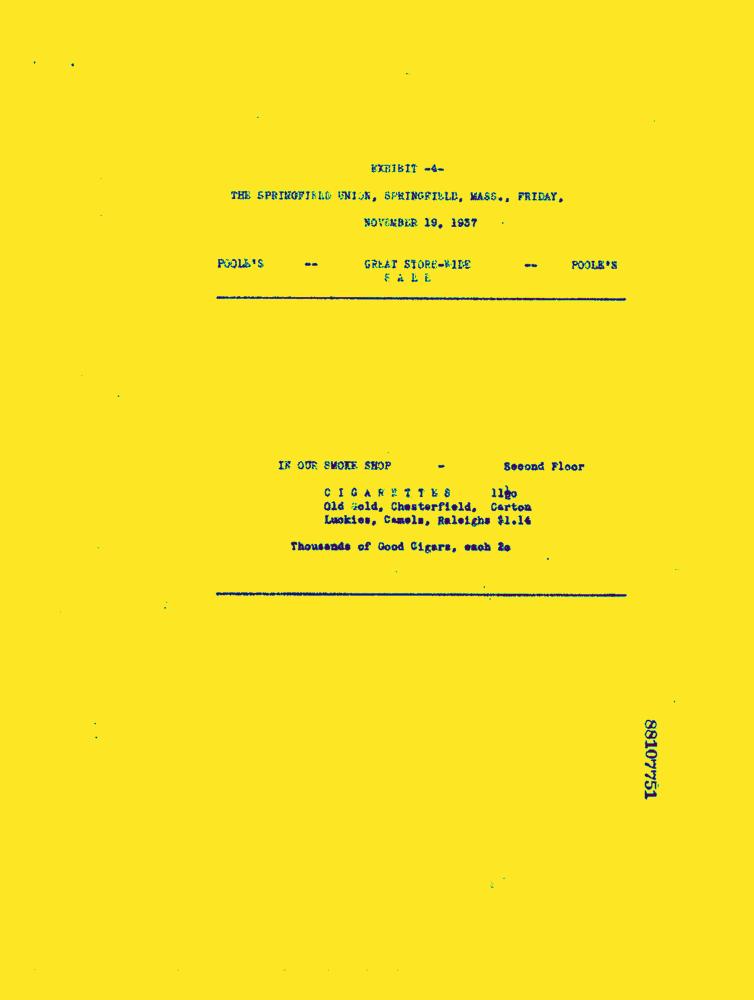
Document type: AD